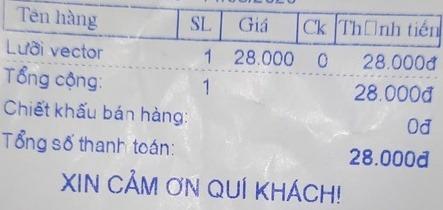
<table>
<tr>
<th>Tên hàng</th>
<th>SL</th>
<th>Giá</th>
<th>Ck</th>
<th>Thanh tiền</th>
</tr>
<tr>
<td>Lưới vector</td>
<td>1</td>
<td>28.000</td>
<td>0</td>
<td>28.000đ</td>
</tr>
</table>

Tổng cộng: 1 28.000đ
Chiết khấu bán hàng: 0đ
Tổng số thanh toán: 28.000đ

XIN CẢM ƠN QUÍ KHÁCH!